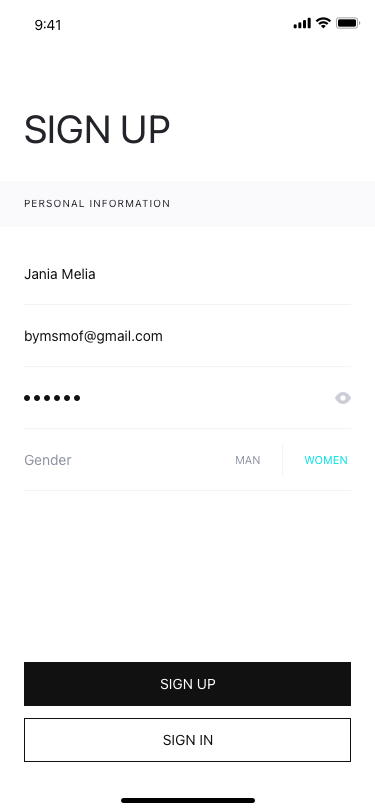
Text in this UI design:
SIGN UP
PERSONAL INFORMATION

Gender

MAN
WOMEN

bymsmof@gmail.com

Jania Melia
SIGN UP
SIGN IN
9:41